Question: What type of tax is indicated in the document, personal property or real estate?
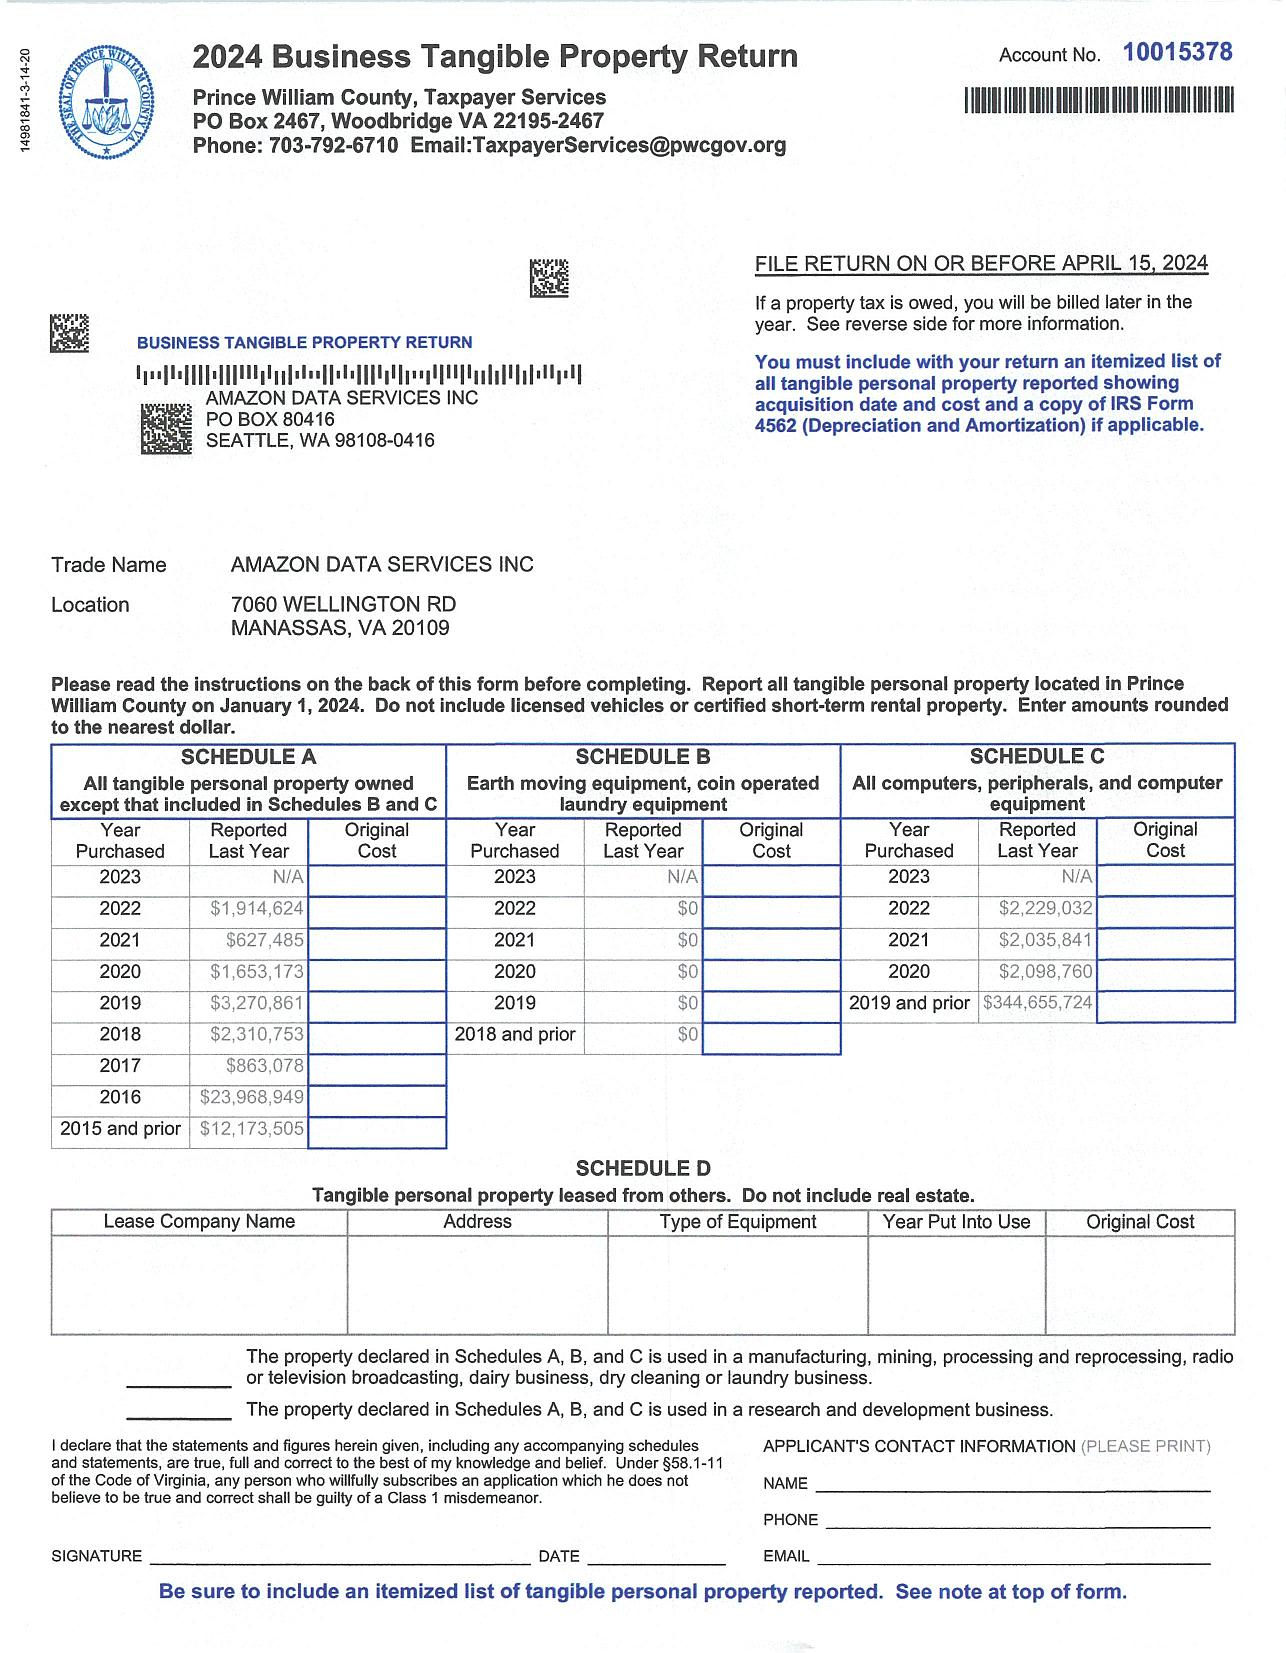
Answer: "Personal Property Tax"